Question: How does the patient history play a role?
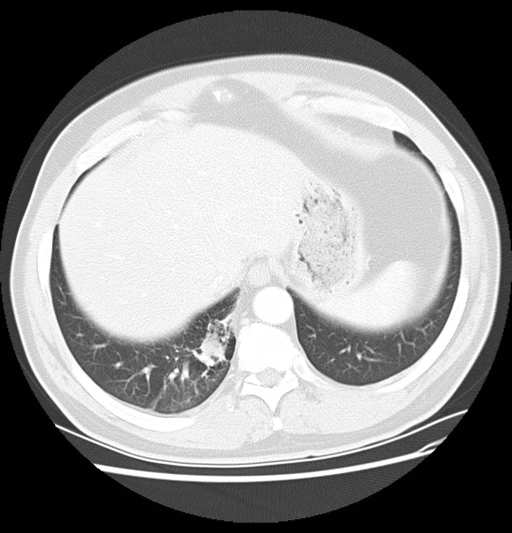
Answer: The patient's history of 54 year old male with a right lower lobe mass seen on virtual colonoscopy. is key in understanding the case.